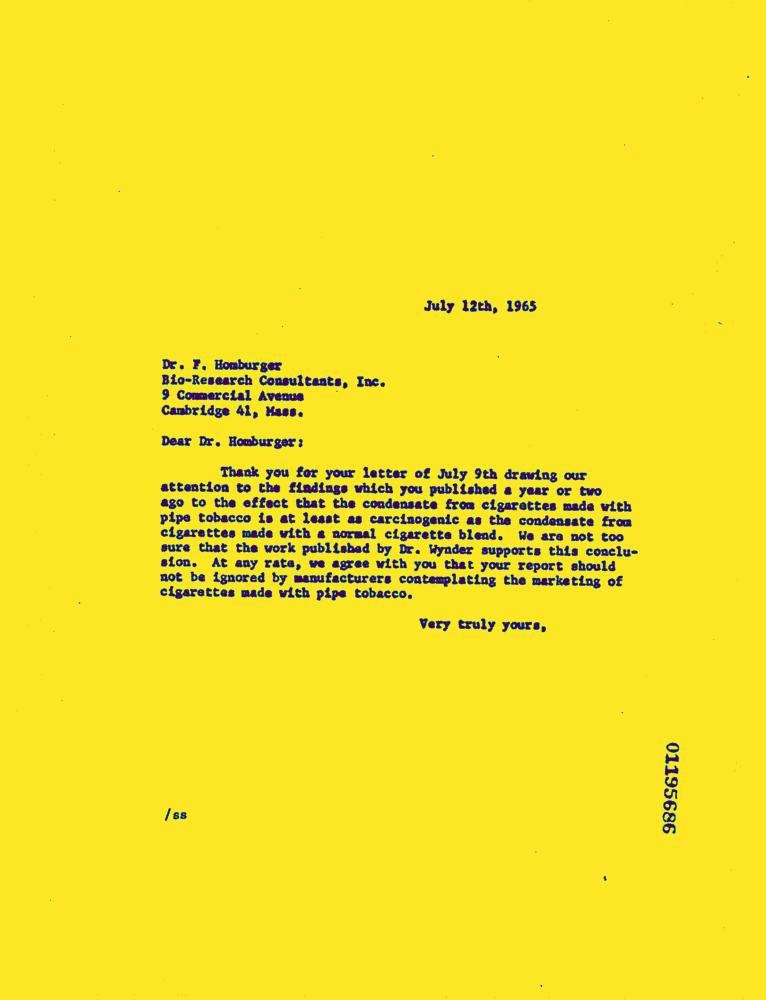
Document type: Letter-Doc